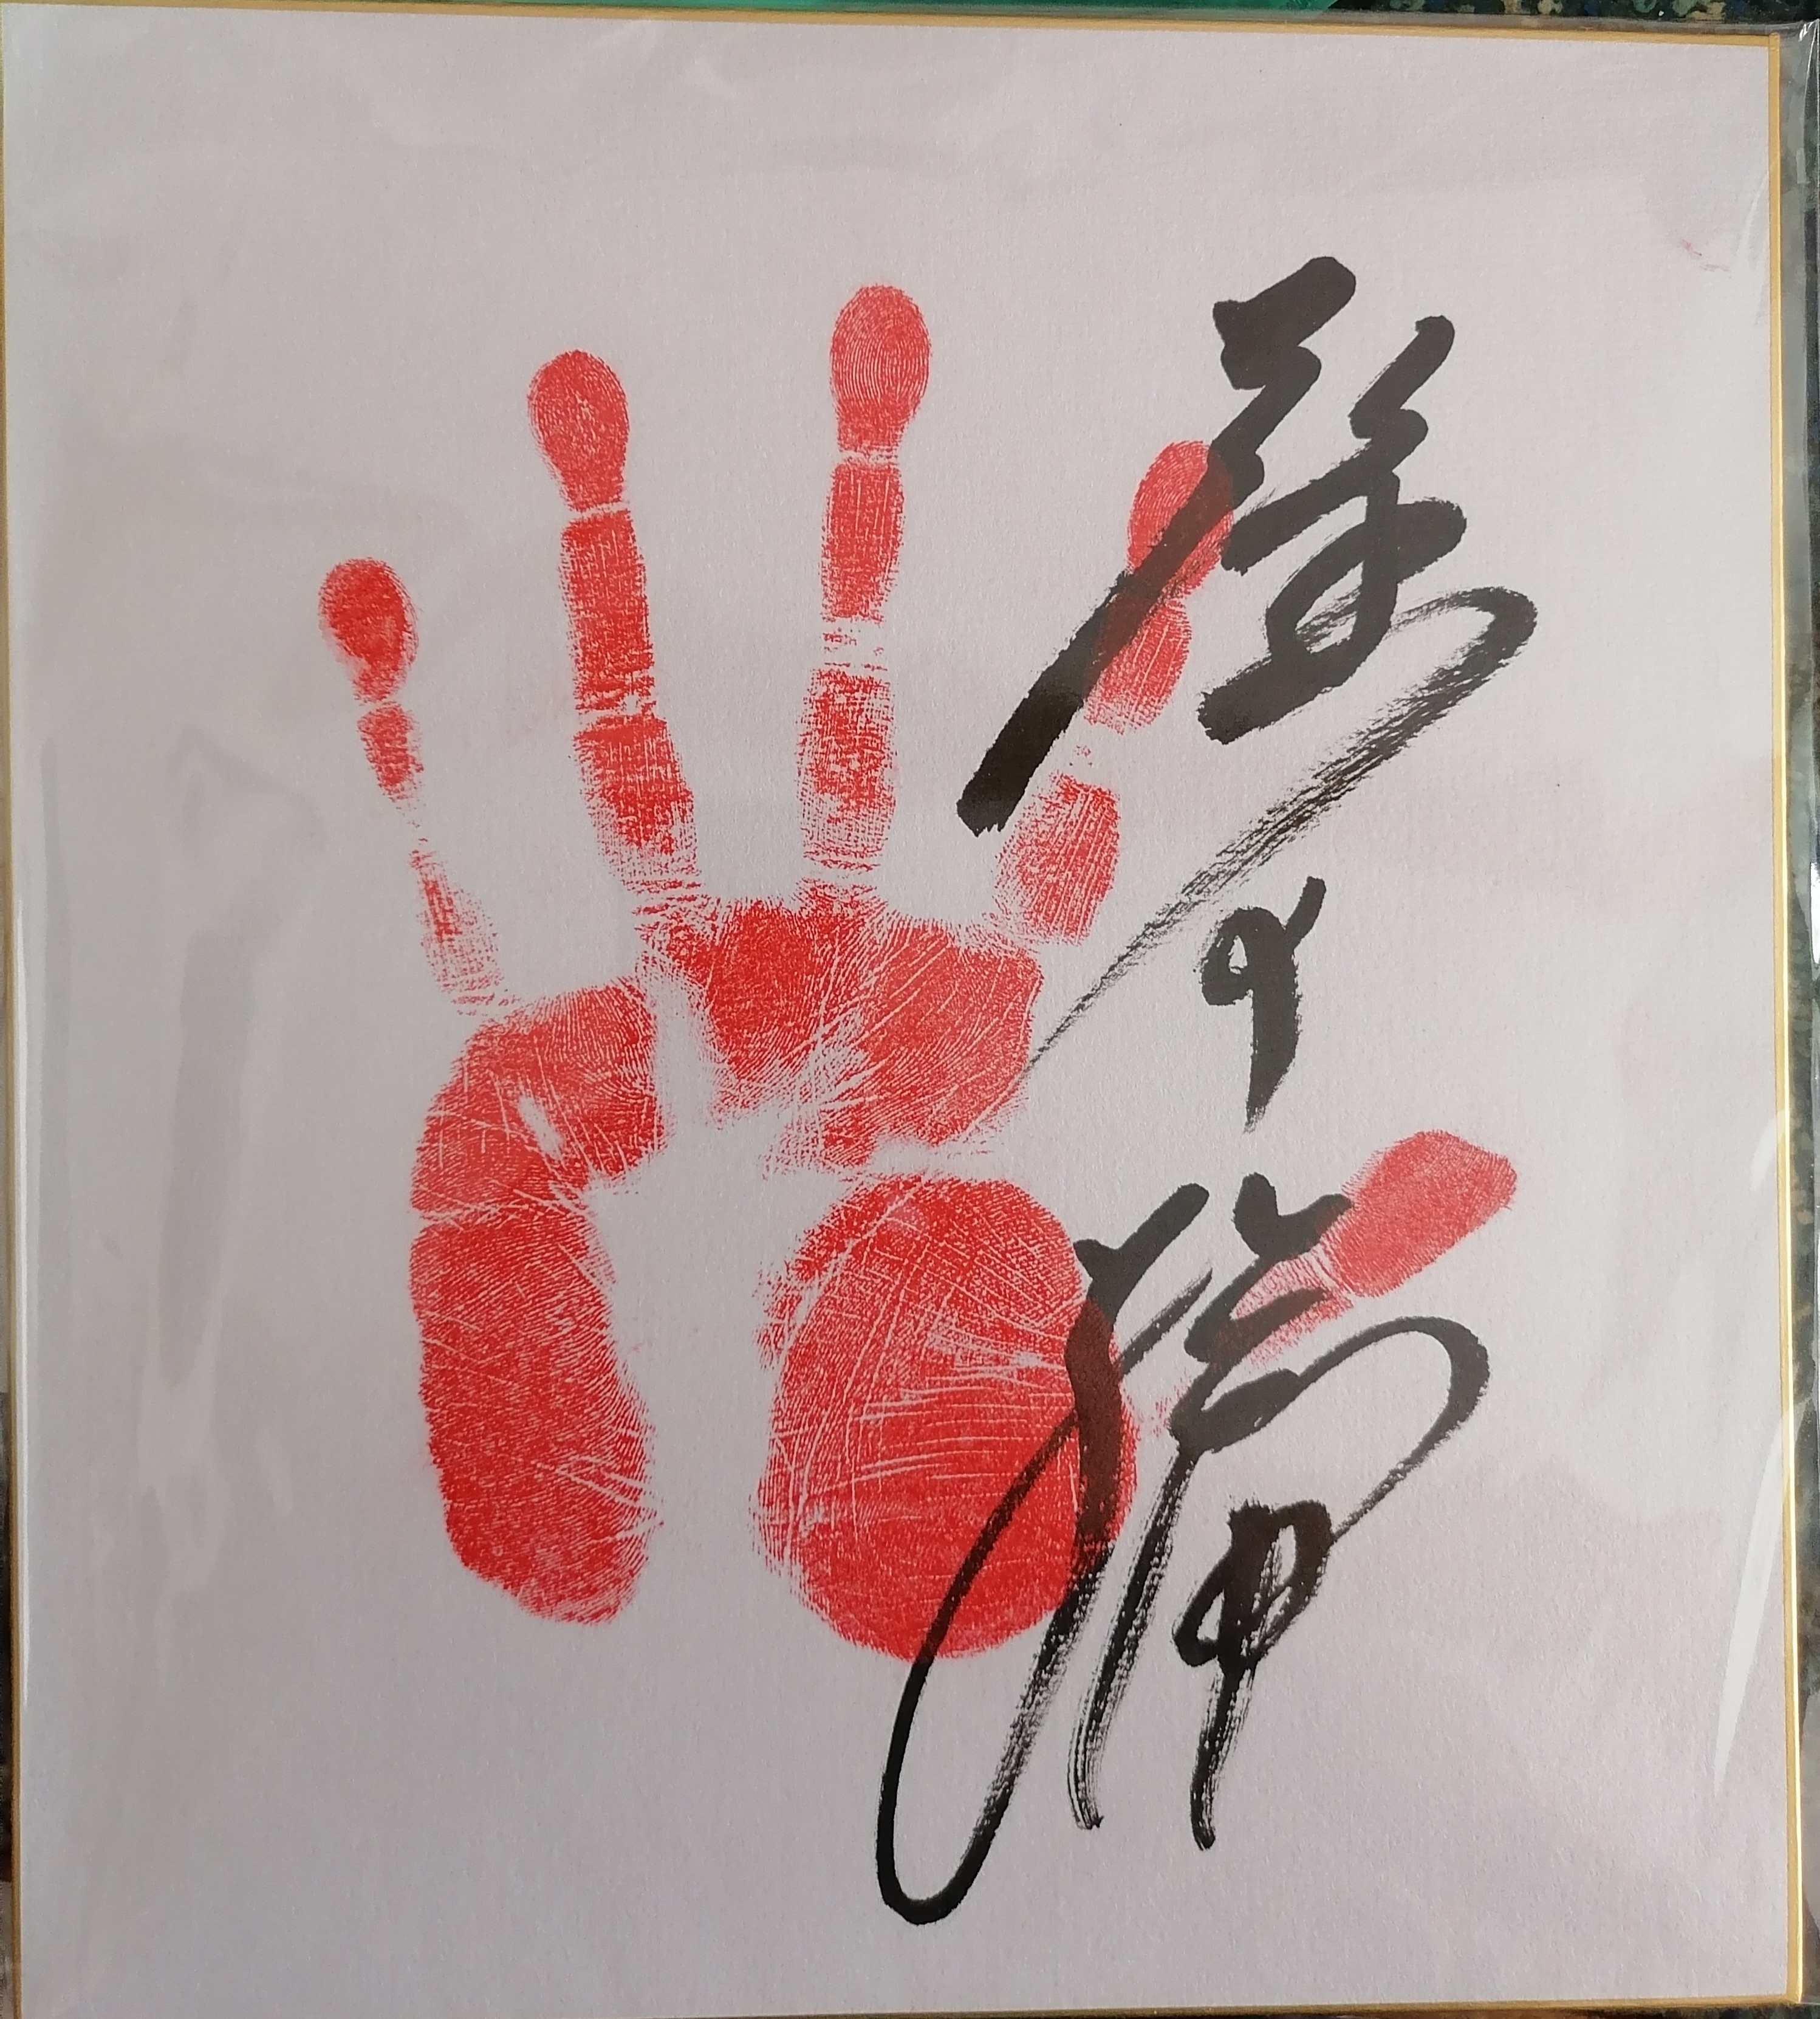
Signature of: takanoshō nobuaki